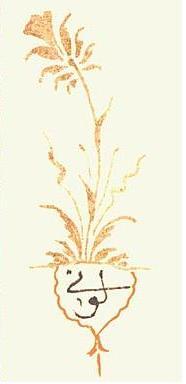
Signature of: levni